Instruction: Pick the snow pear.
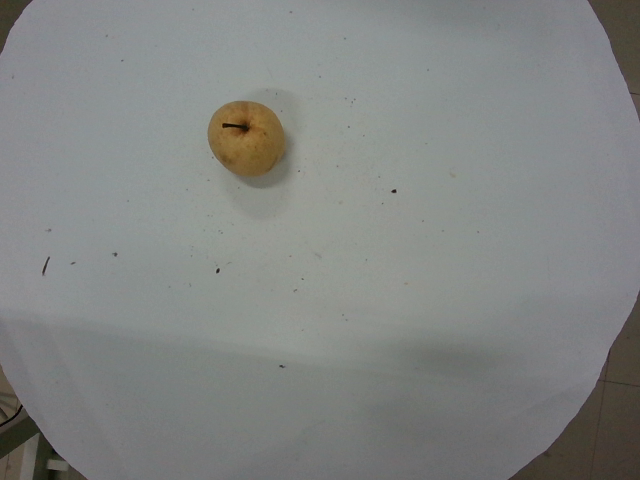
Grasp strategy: vertical